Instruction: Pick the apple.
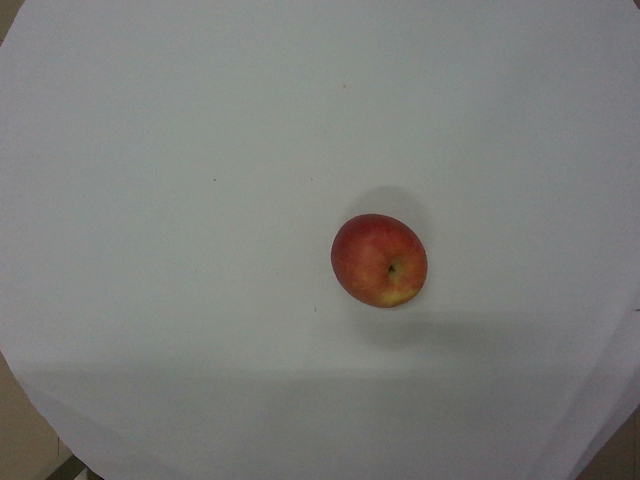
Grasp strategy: vertical